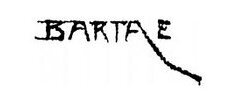
Signature of: ernő barta